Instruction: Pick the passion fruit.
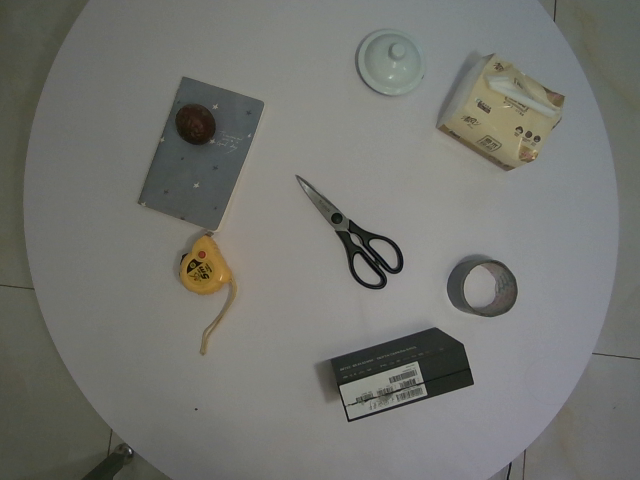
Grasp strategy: vertical